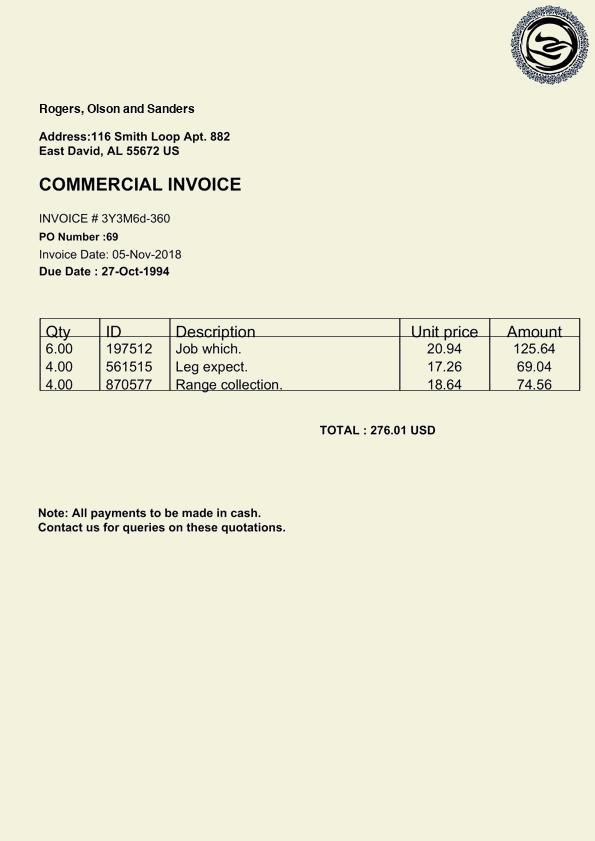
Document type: Invoice